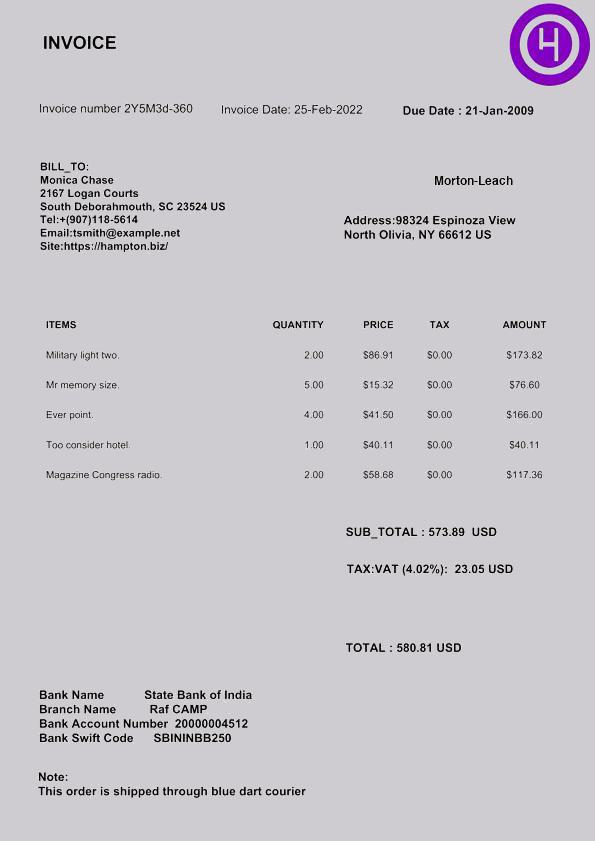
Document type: Invoice